Question: What is the estimated tax bill amount according to the document?
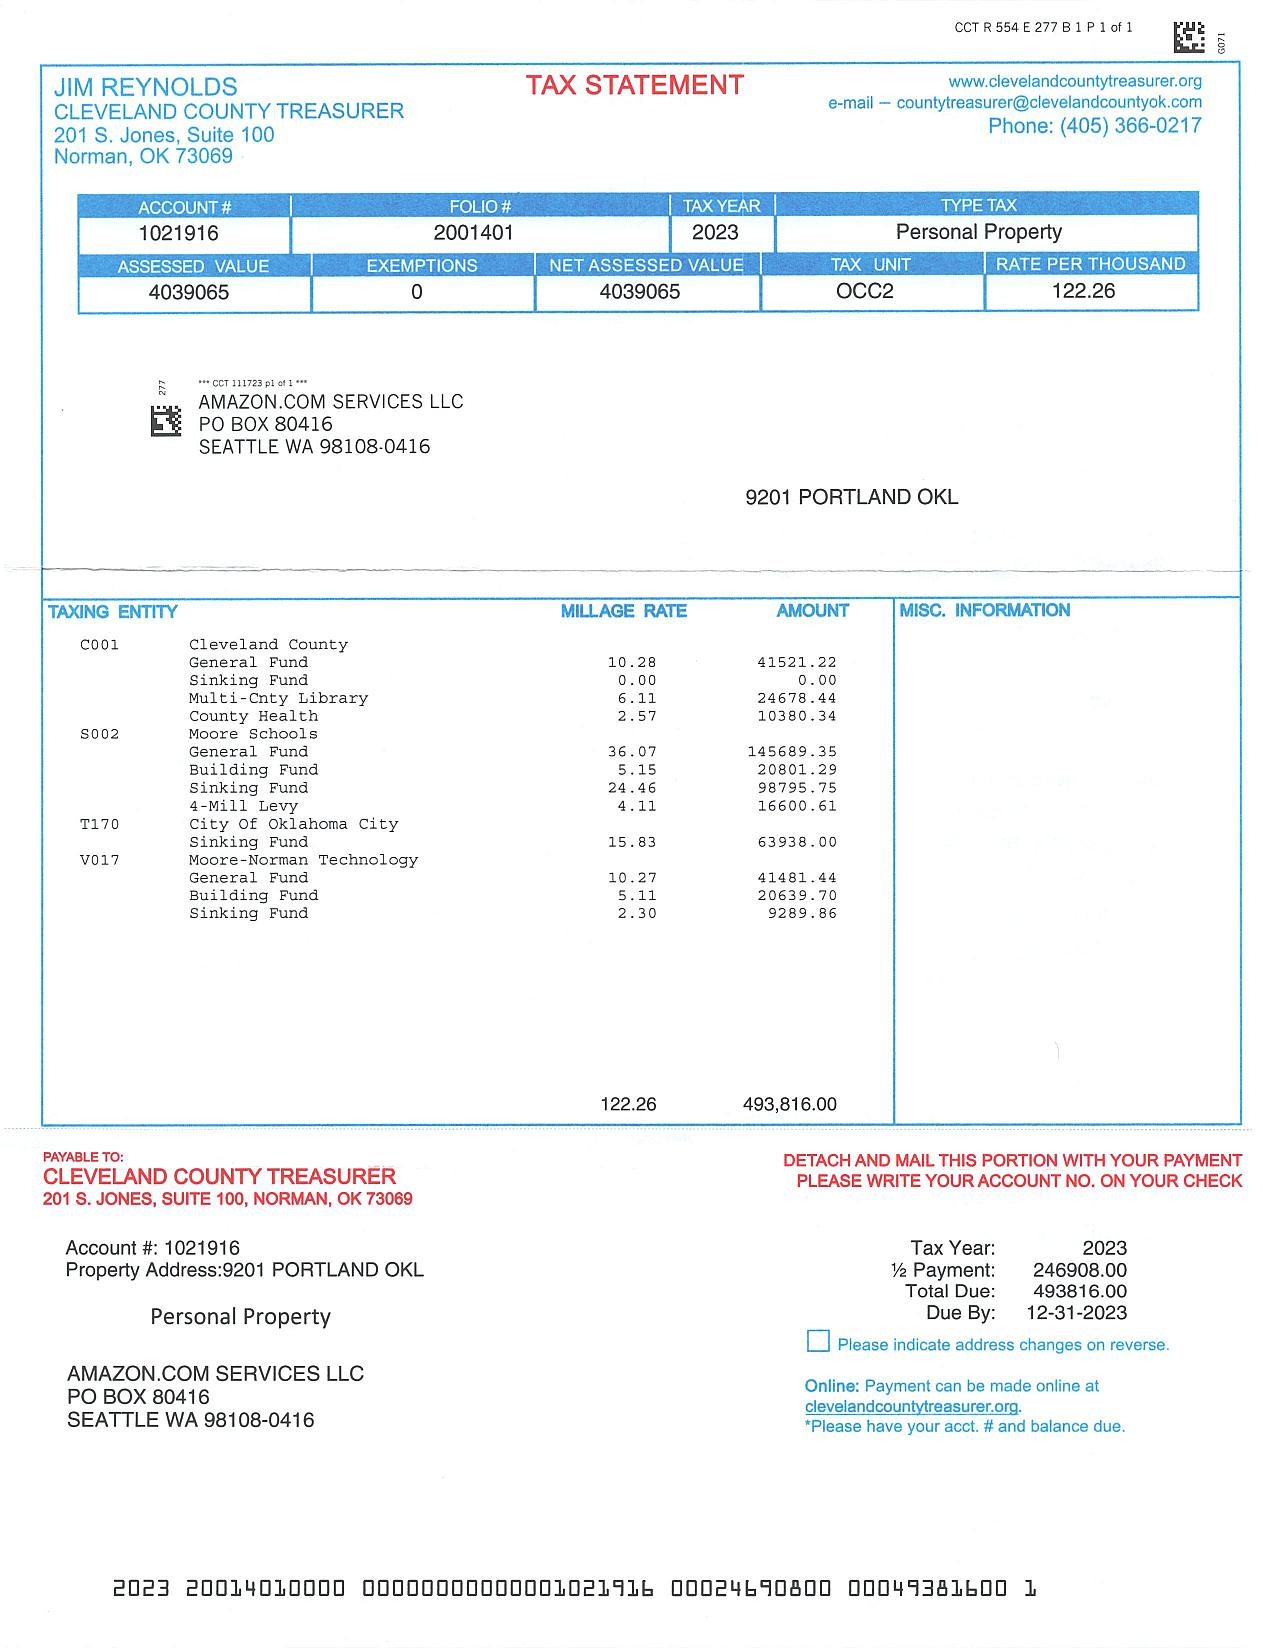
Answer: "493816"